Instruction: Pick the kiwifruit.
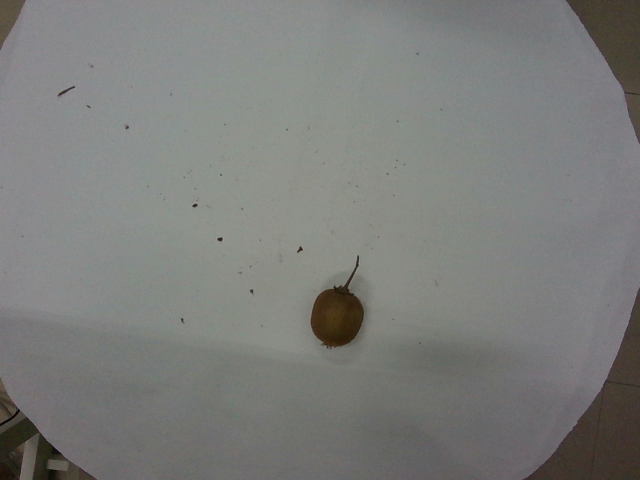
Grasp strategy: vertical